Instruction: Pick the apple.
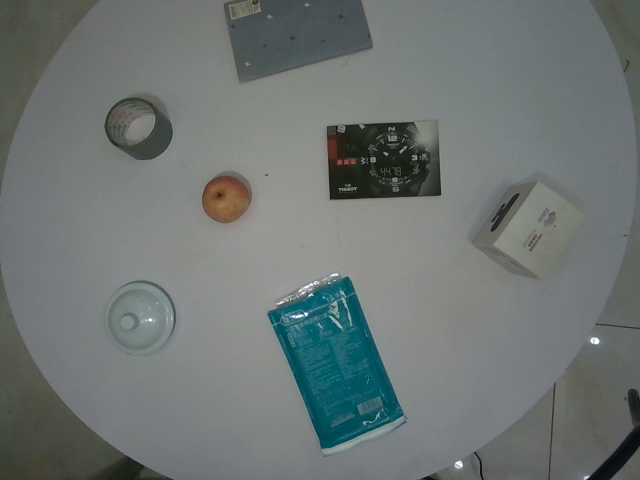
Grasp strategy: vertical